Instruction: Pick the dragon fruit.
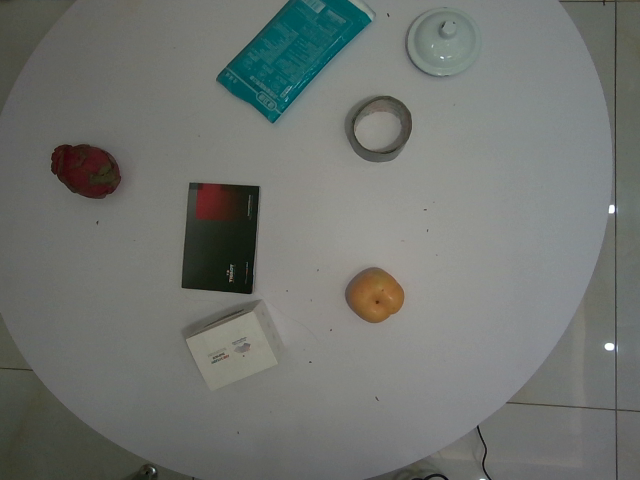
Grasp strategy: vertical